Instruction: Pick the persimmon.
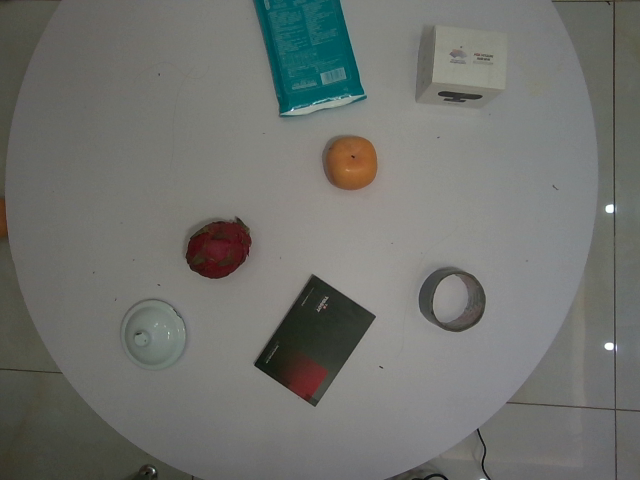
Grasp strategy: vertical